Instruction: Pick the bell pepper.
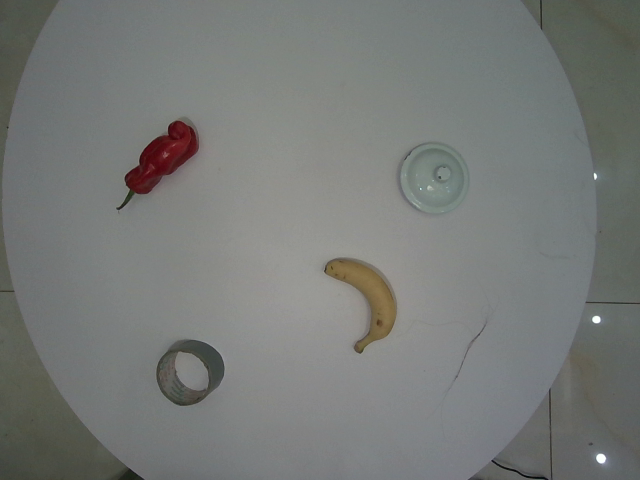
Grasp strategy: vertical